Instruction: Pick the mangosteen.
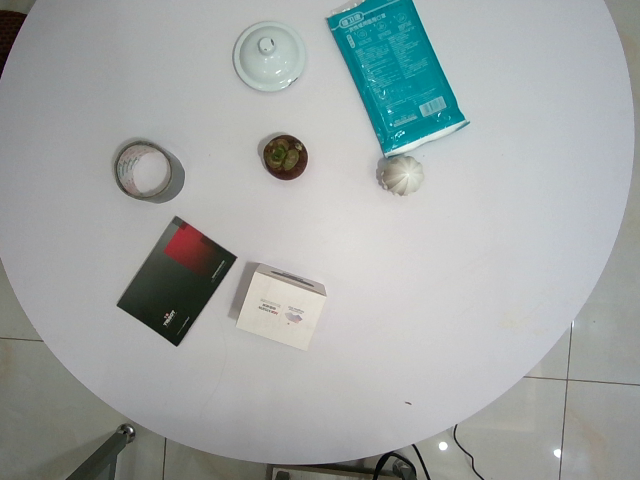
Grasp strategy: vertical